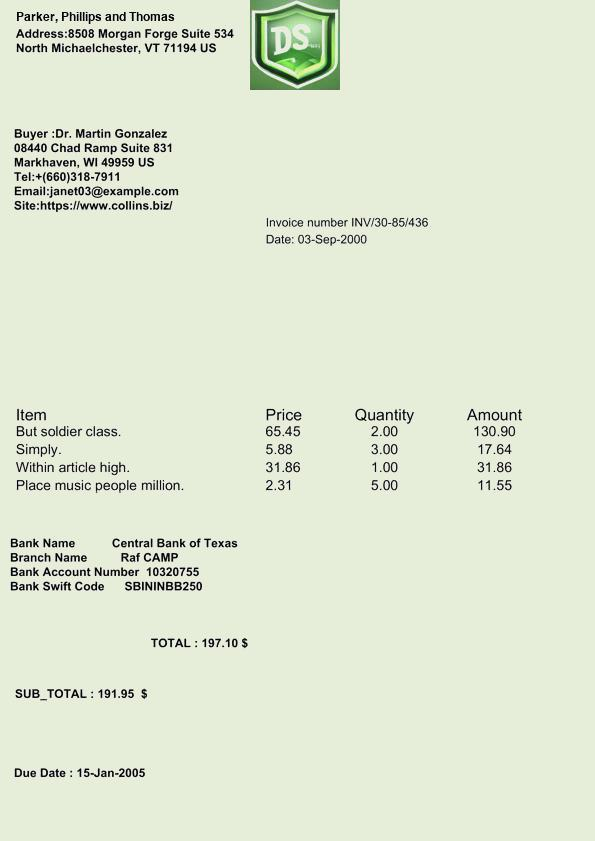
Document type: Invoice